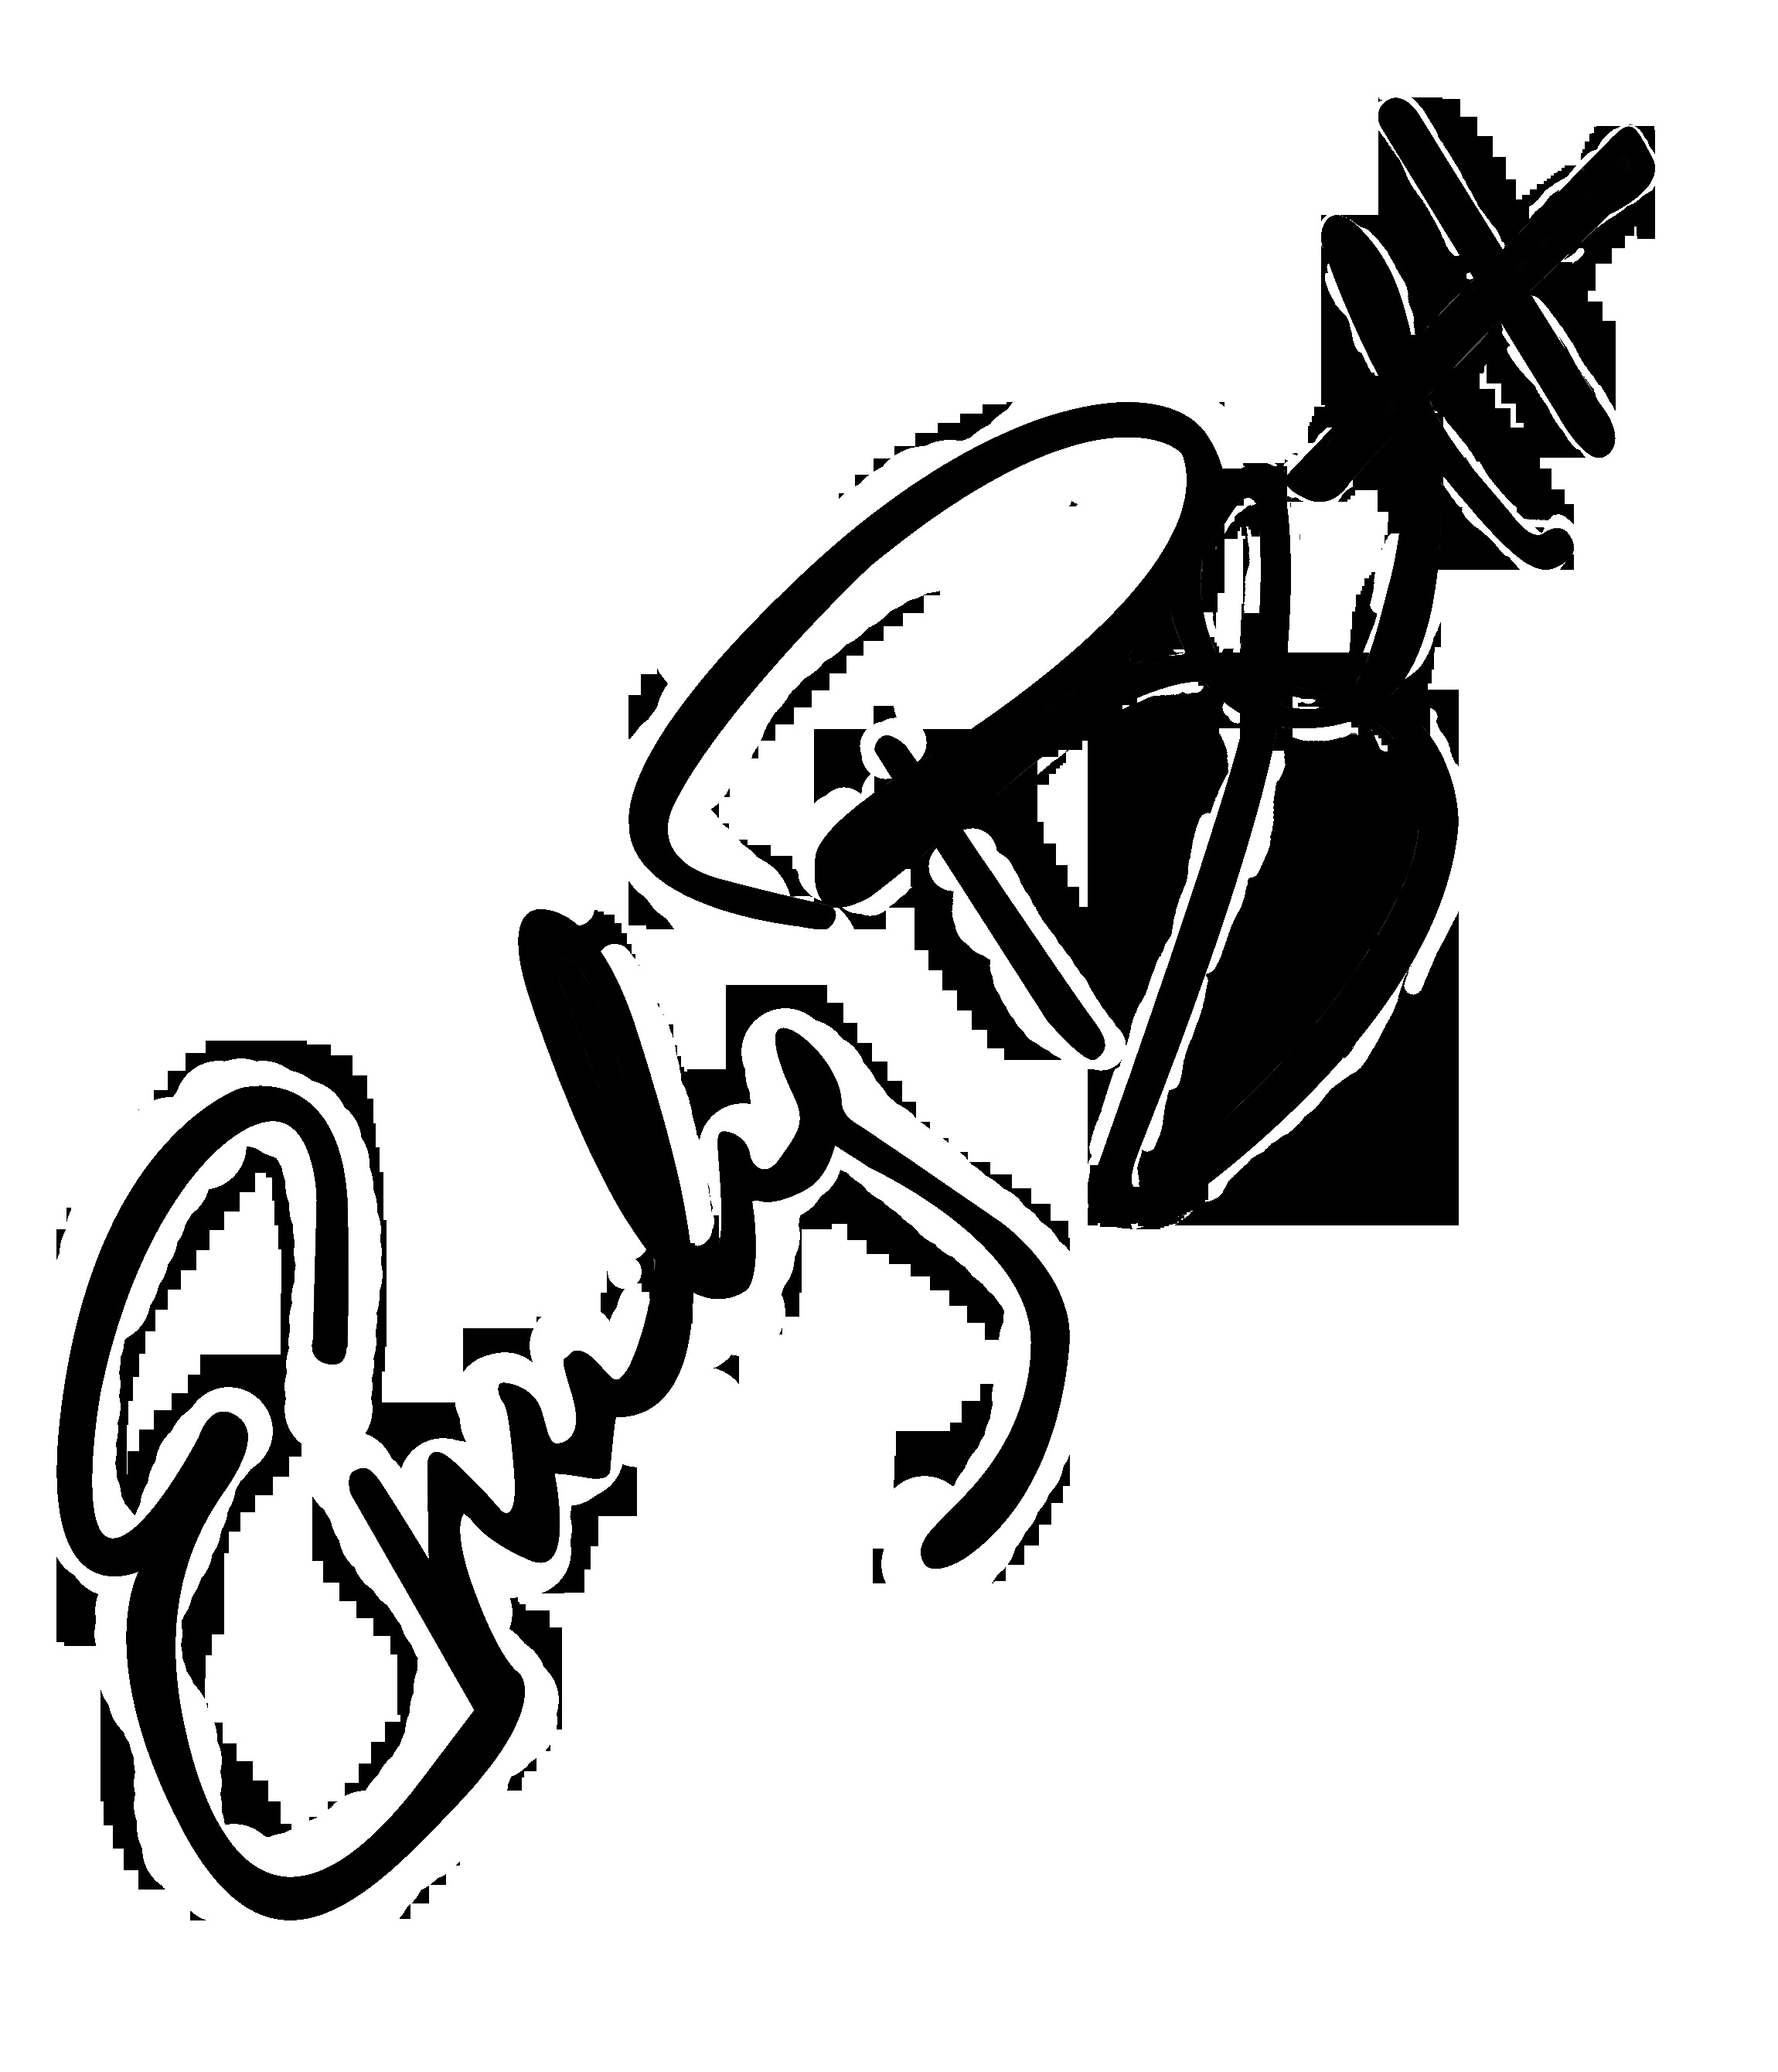
Signature of: emily bett rickards